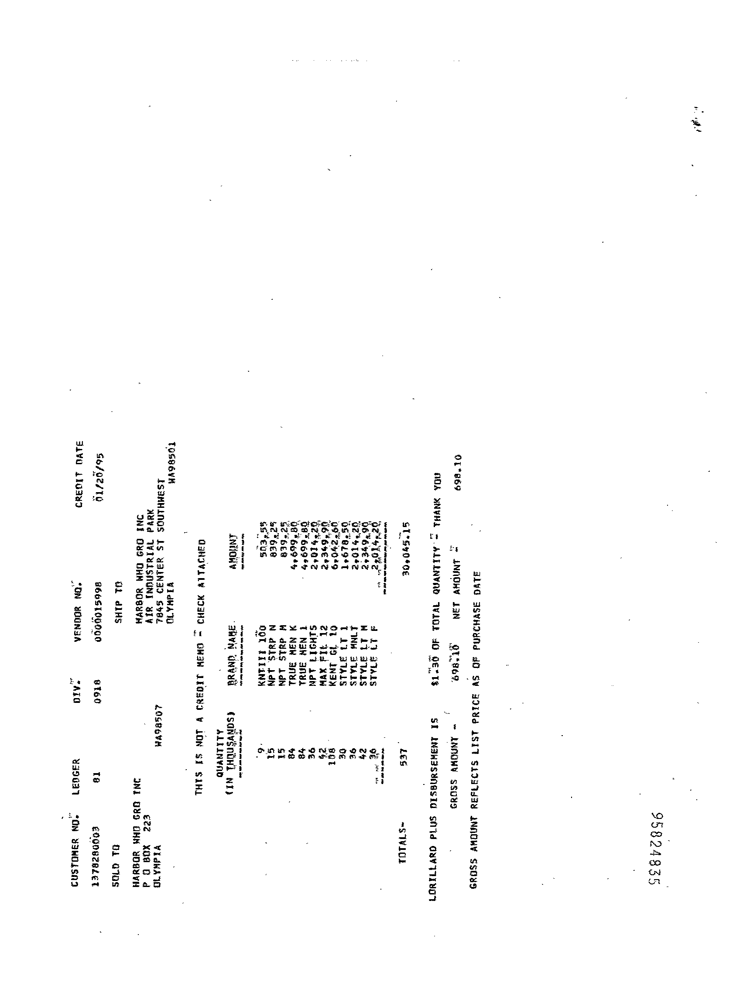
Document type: Invoice